Question: How is the history relevant to the case?
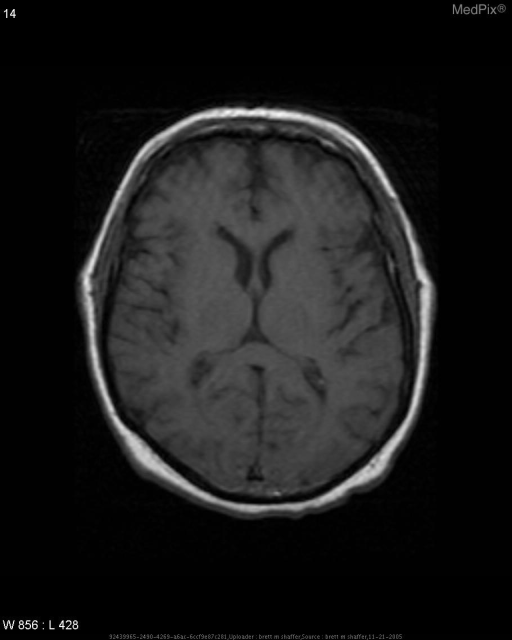
Answer: The patient's history of 63 y/o male with history of NHL, and three weeks of decreasing visual acuity, gait ataxia, and poor coordination of left arm, that is worse in AM and improving during the course of day. New onset of personality changes and mood lability. is key in understanding the case.